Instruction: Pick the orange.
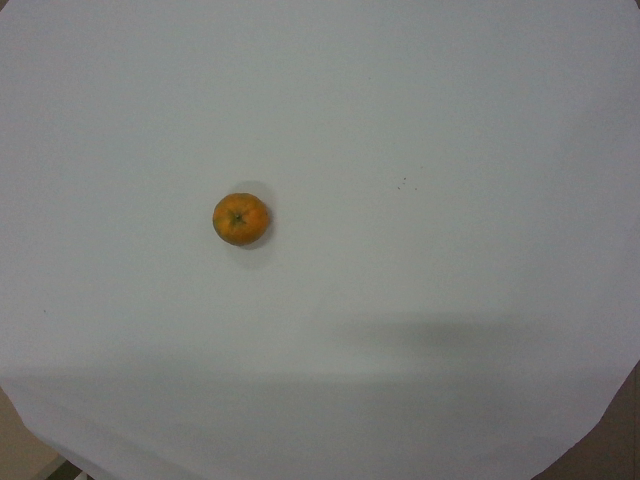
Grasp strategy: vertical